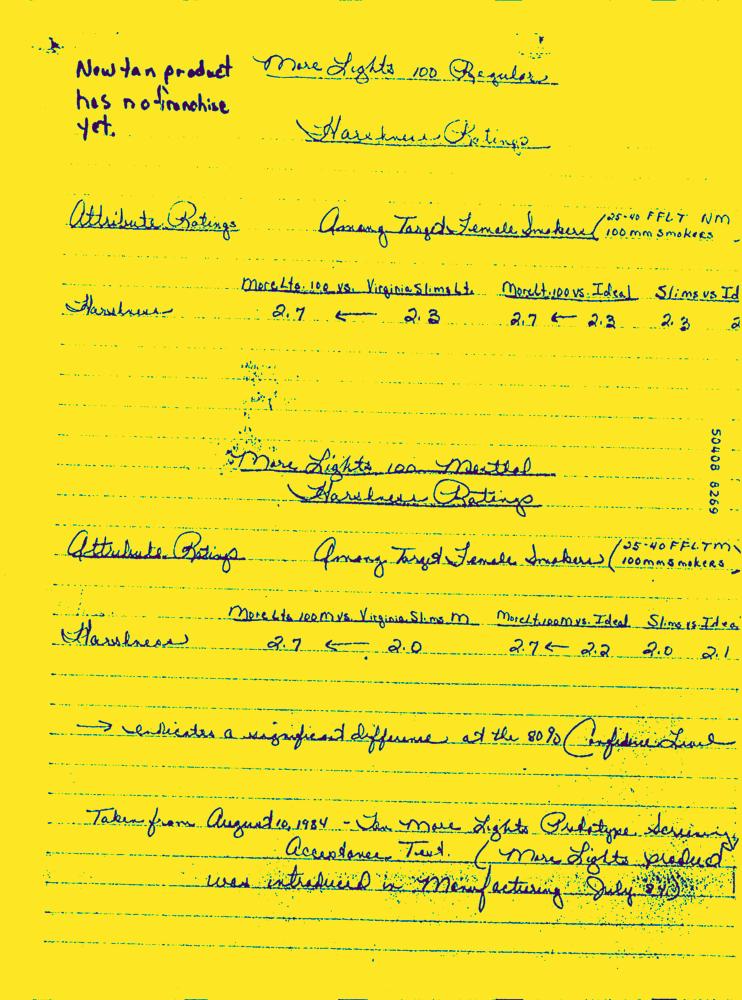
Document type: Hand-Written